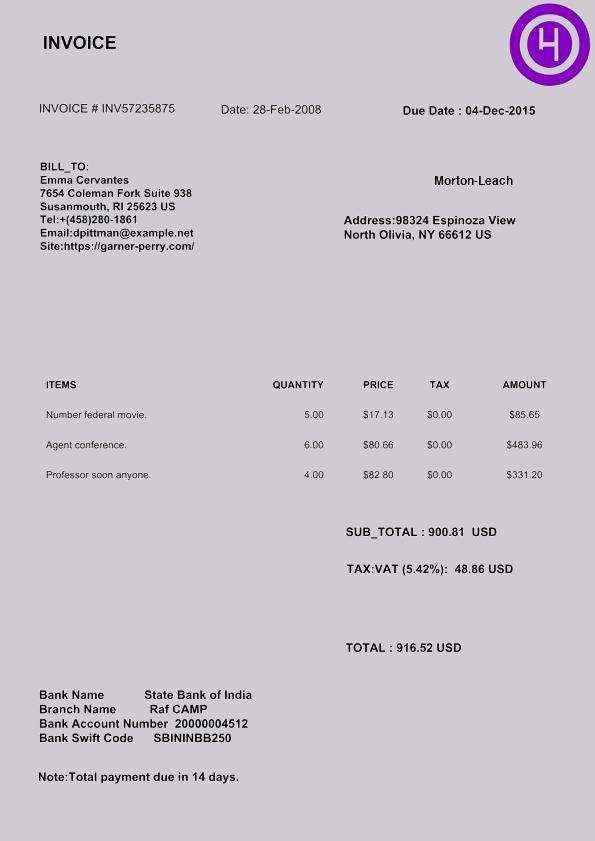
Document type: Invoice